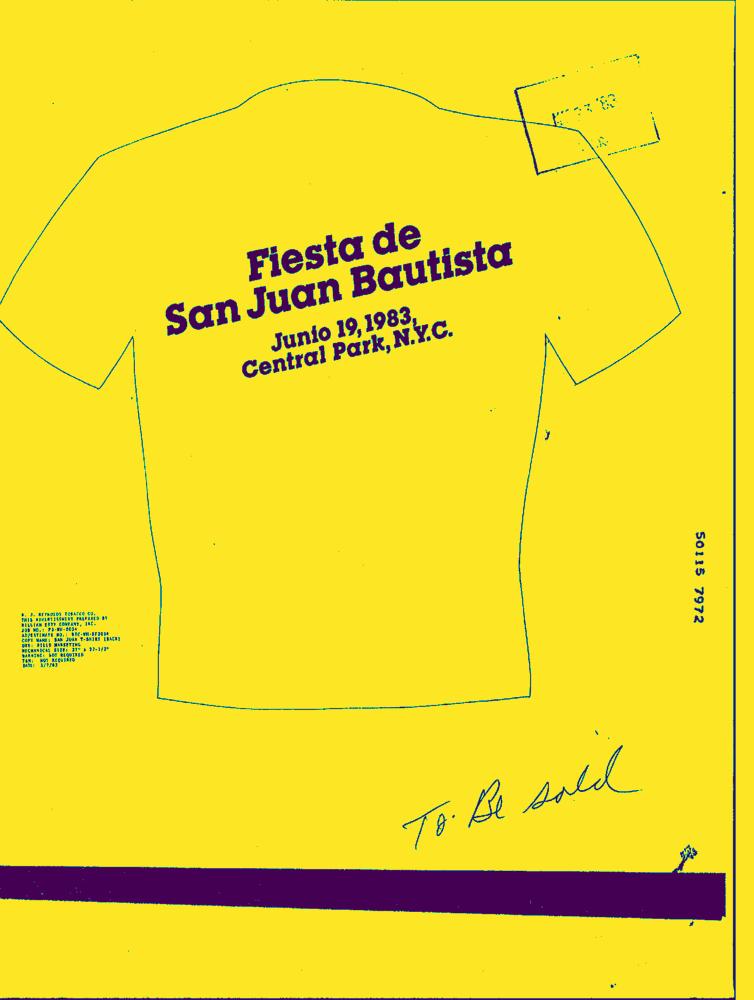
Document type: AD